Question: By what date must an appeal be filed according to the document?
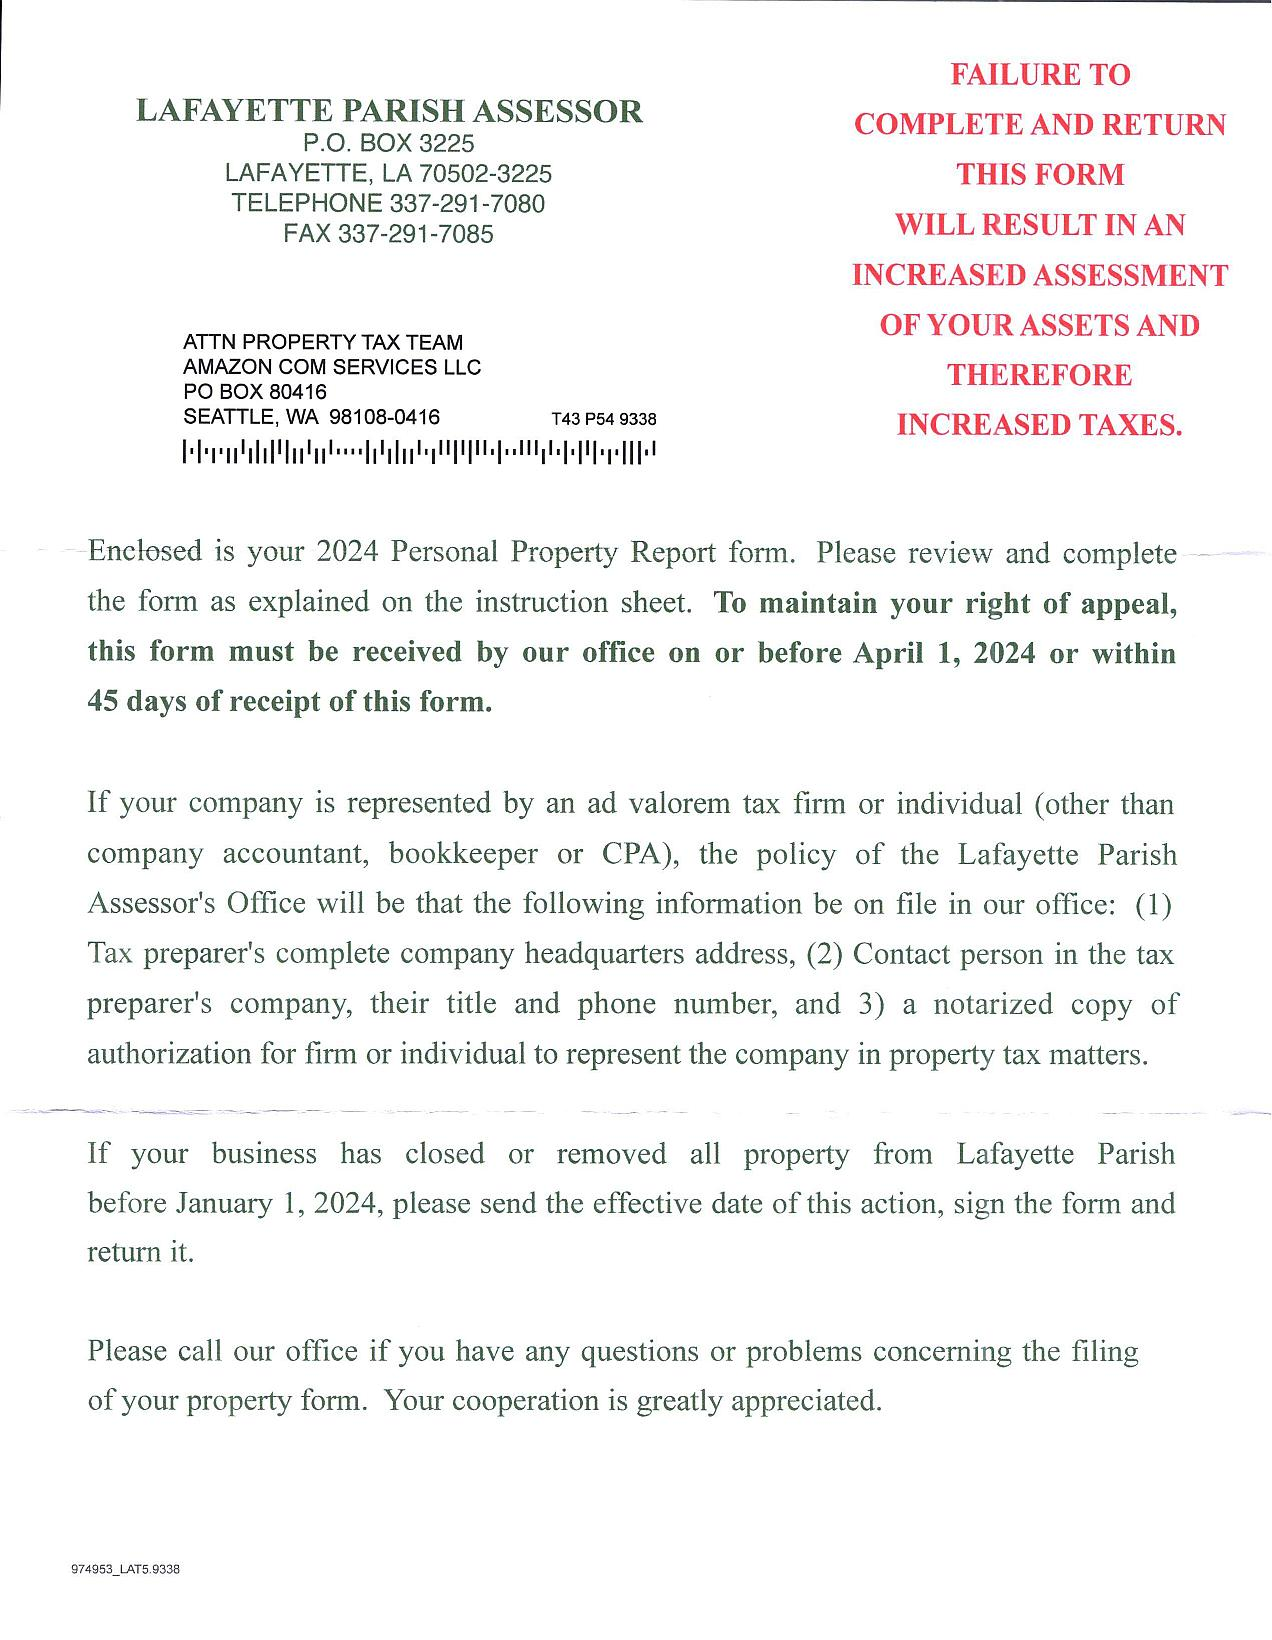
Answer: "April 1, 2024 or within 45 days of receipt of this form"